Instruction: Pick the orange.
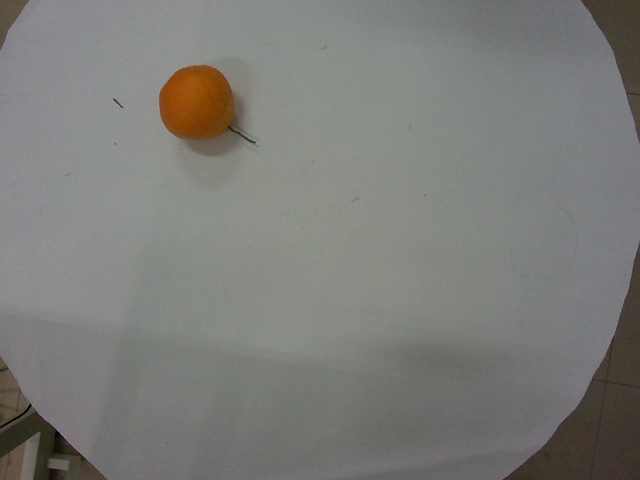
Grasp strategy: vertical